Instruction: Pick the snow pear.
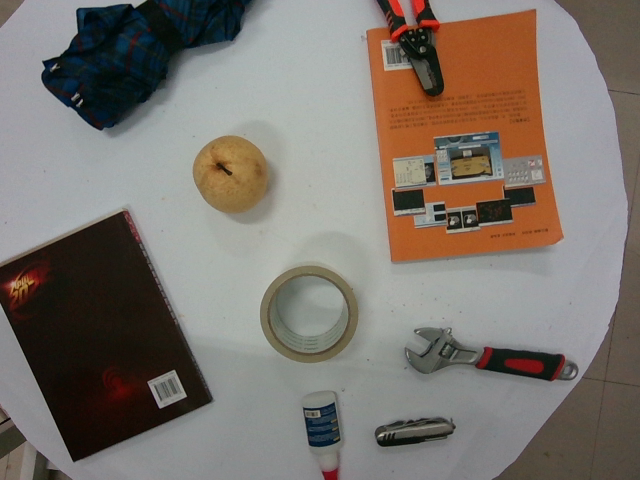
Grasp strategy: vertical